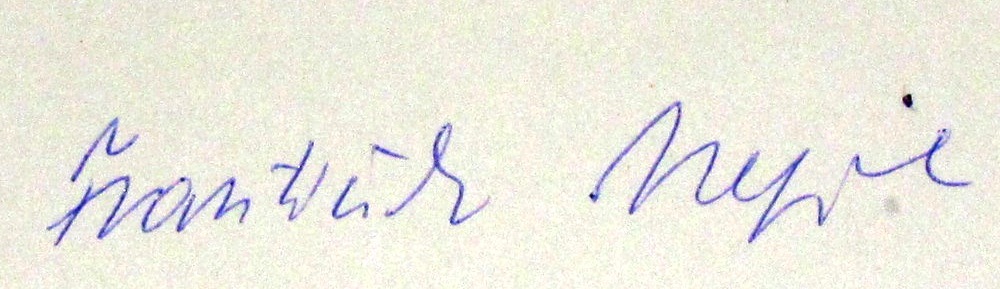
Signature of: františek nepil